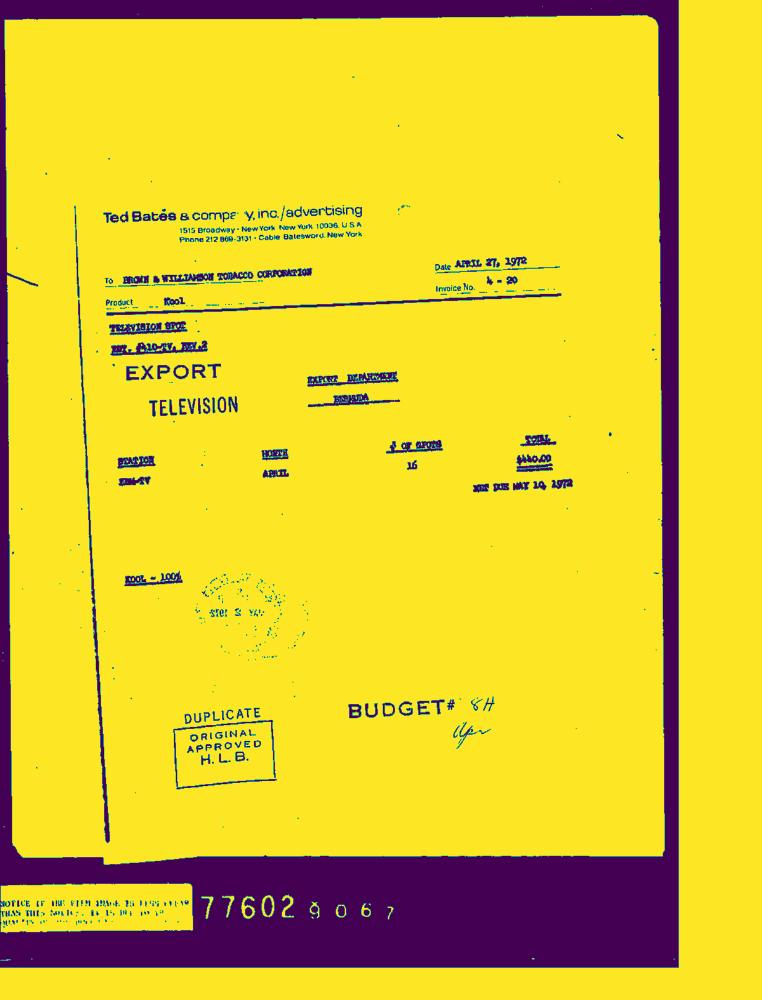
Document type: Invoice-Doc